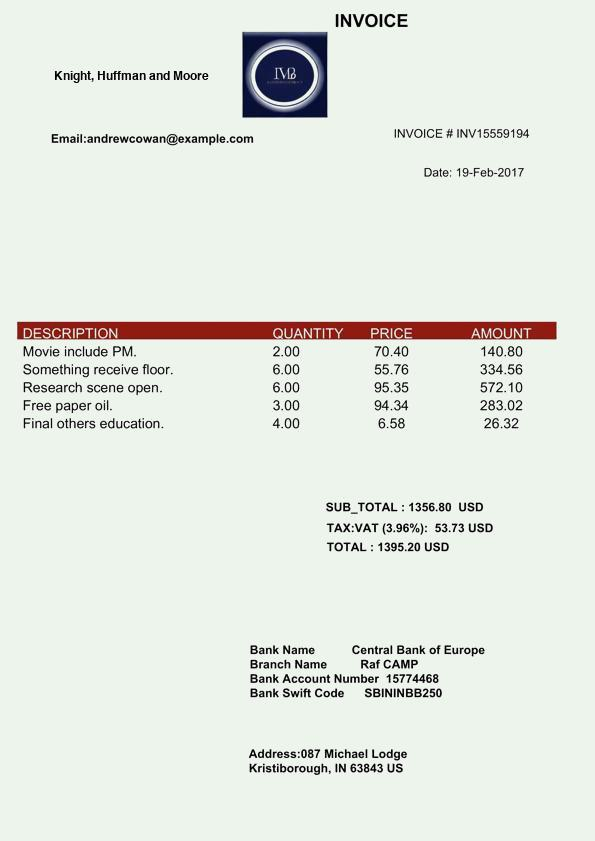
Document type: Invoice